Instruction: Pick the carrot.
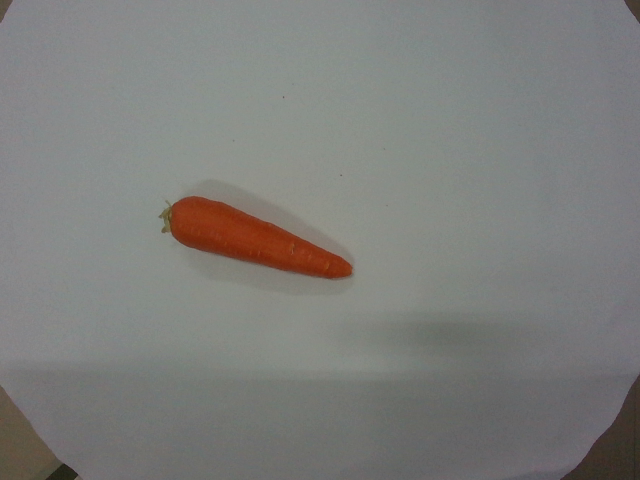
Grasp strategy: vertical